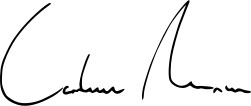
Signature of: campbell newman